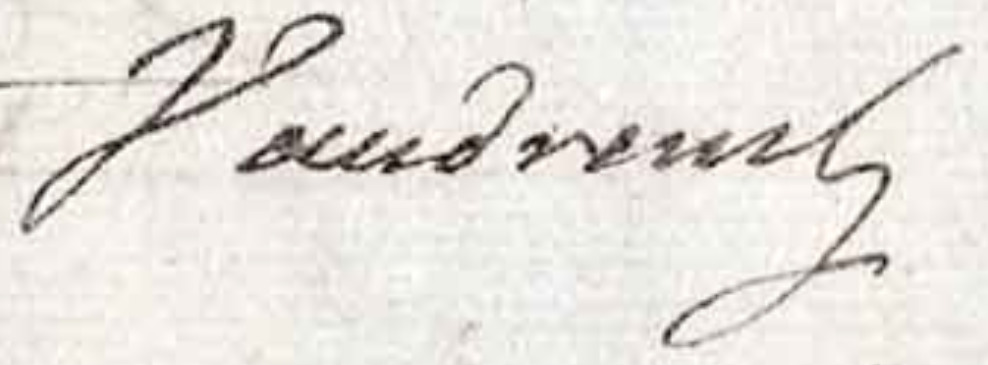
Signature of: pierre de rigaud marquis de vaudreuil cavagnal